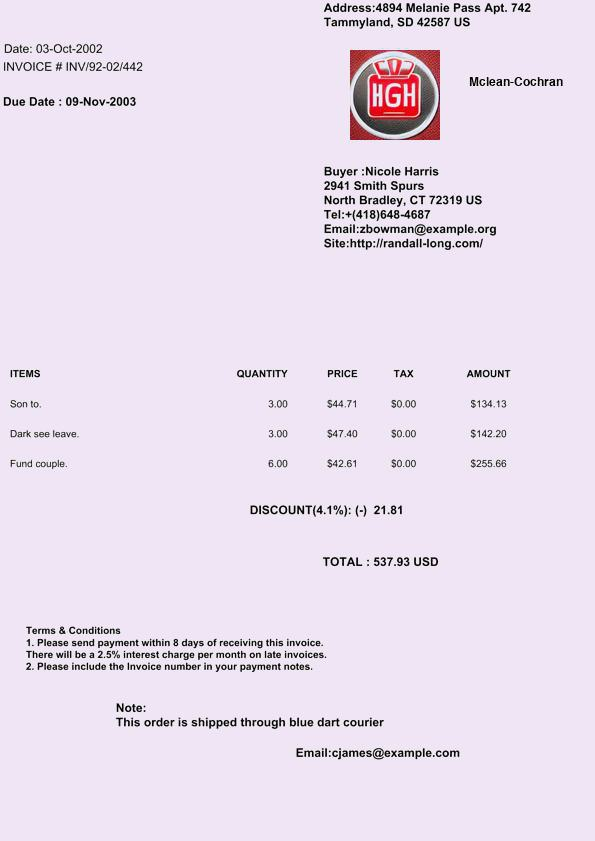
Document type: Invoice